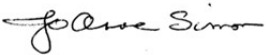
Signature of: jo anne simon